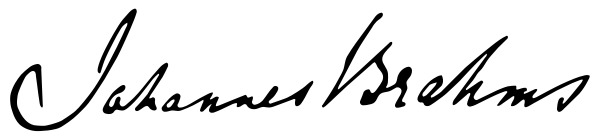
Signature of: johannes brahms